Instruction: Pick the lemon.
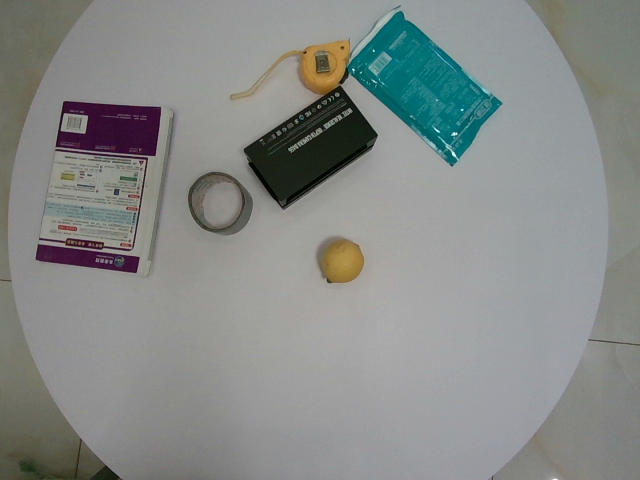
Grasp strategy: vertical